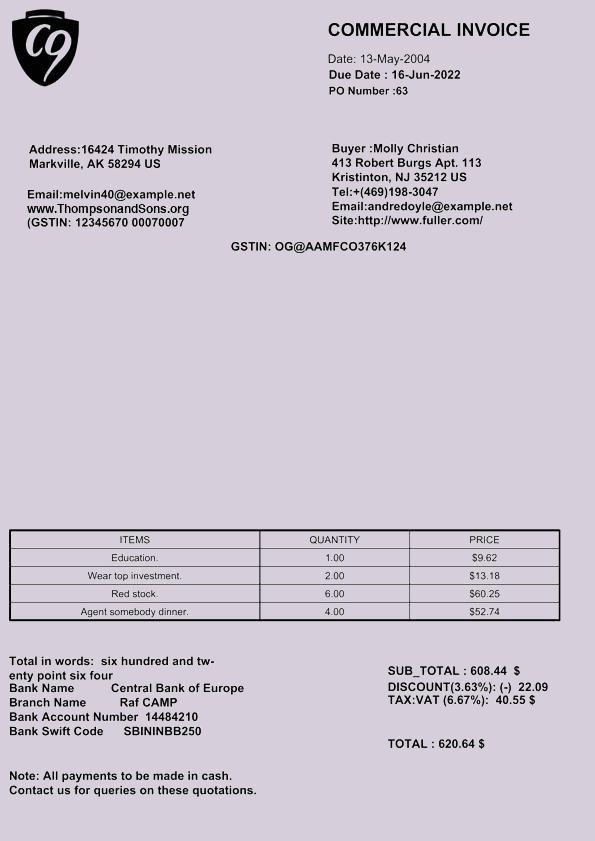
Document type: Invoice